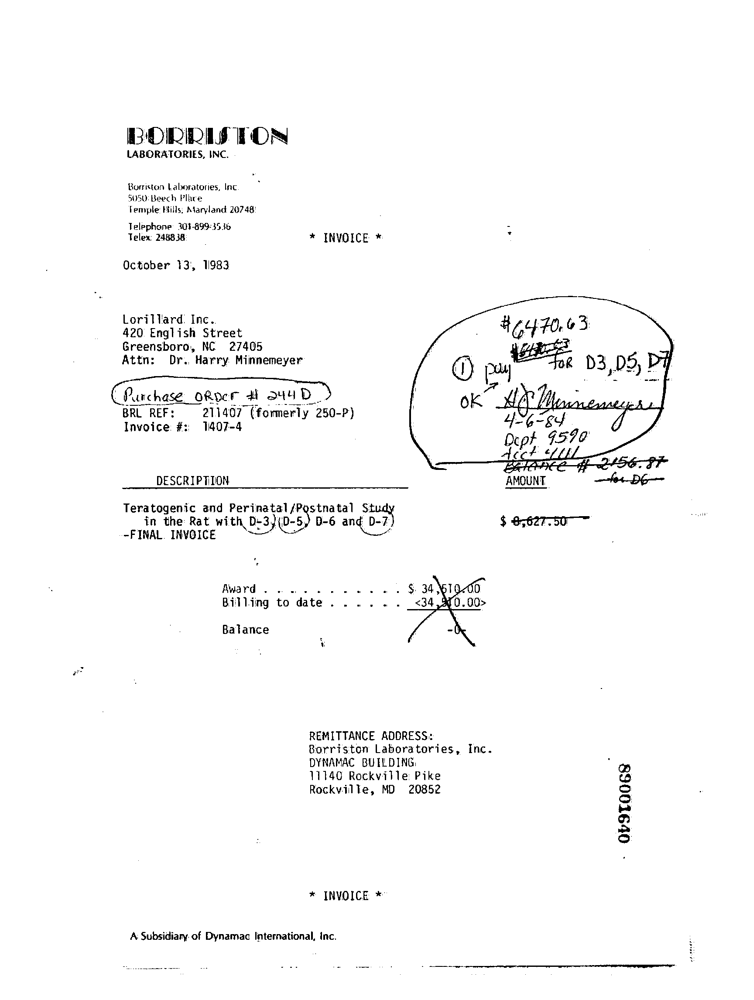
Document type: Invoice